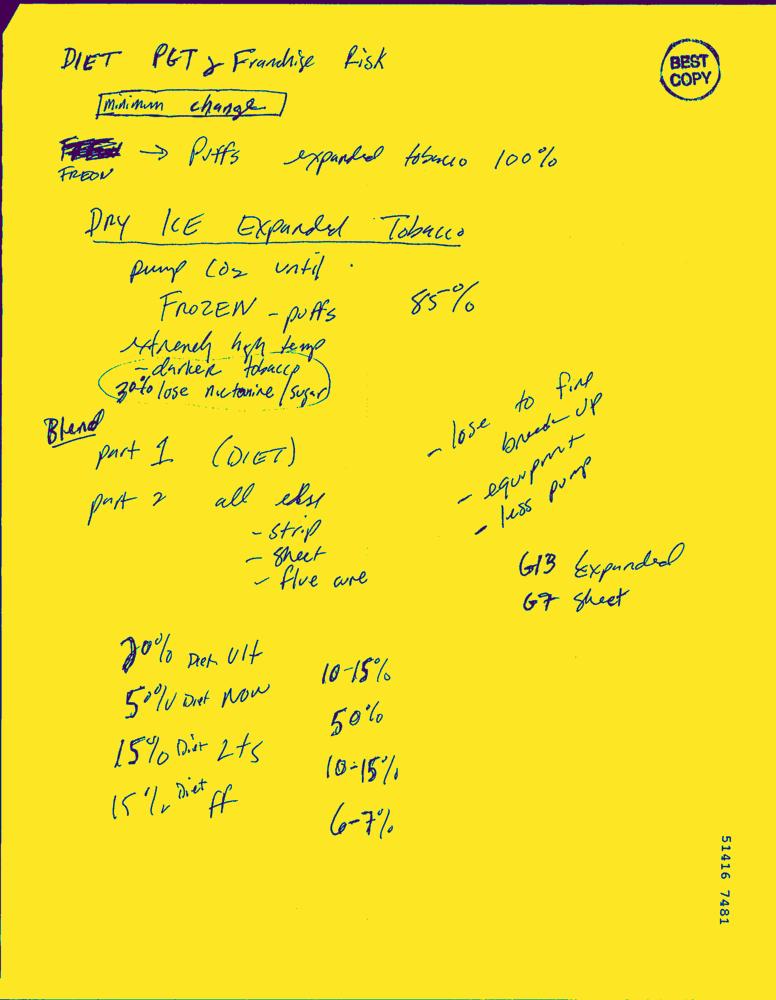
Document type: Hand-Written